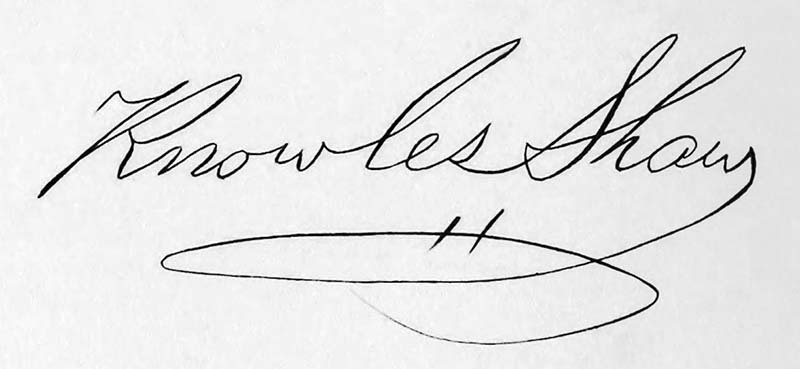
Signature of: knowles shaw